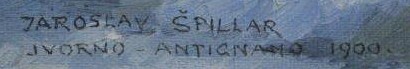
Signature of: jaroslav špillar